Question: What was observed in the imaging?
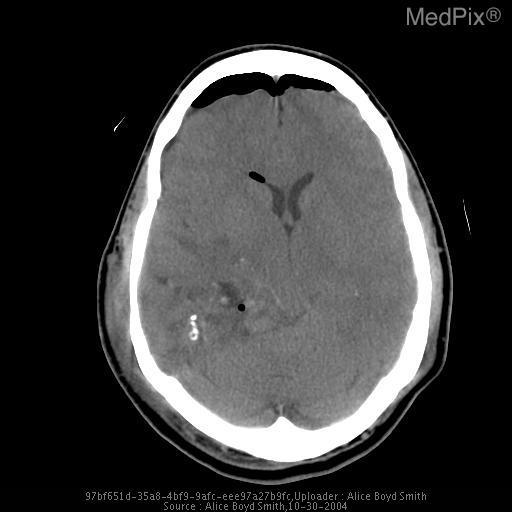
Answer: The imaging shows Post operative noncontrasr CT of the head demonstrates a large mass with ill defined  borders that involves the posterior temporal lobe.  Chunky calcifications are present.  MRI reveals vasogenic edema in the region of the lesion. Postoperative CT demonstrates a mass lesion containing coarse calcifications in the region of the temporal lobe. Extraaxial air outlines the frontal lobes..